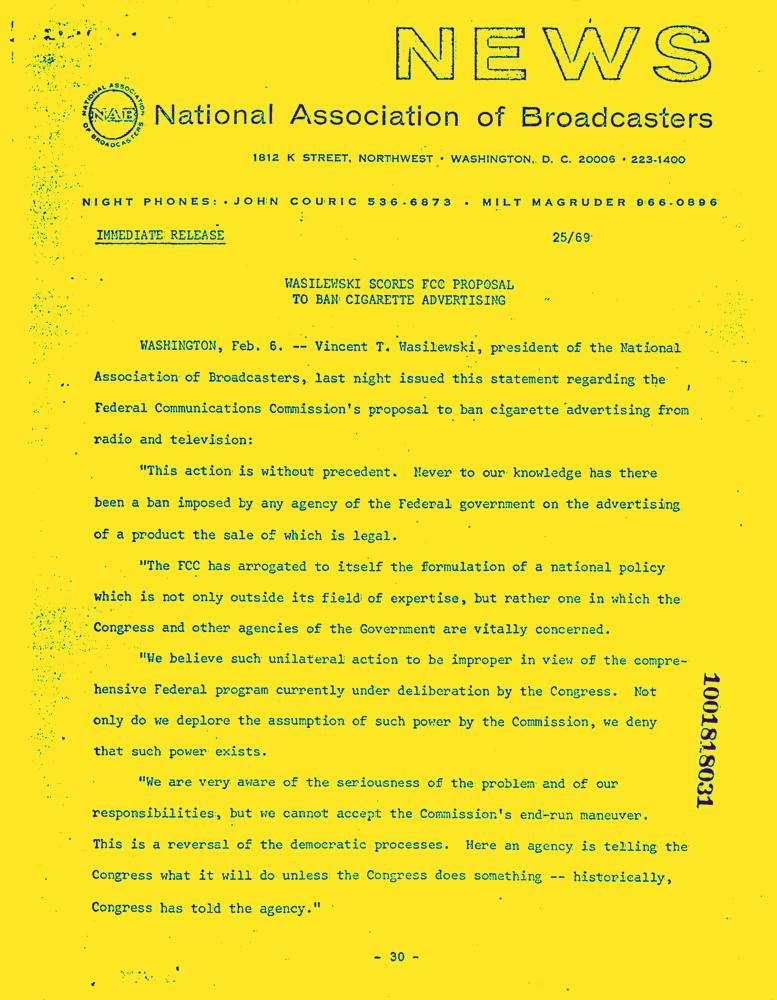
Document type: News-Article